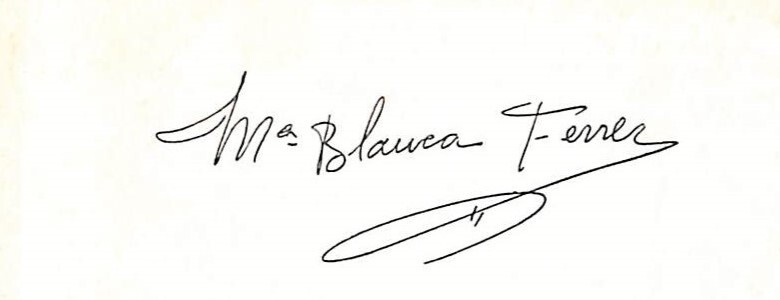
Signature of: maría blanca ferrer garcía